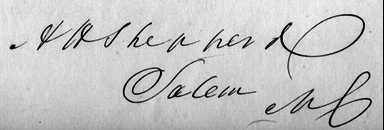
Signature of: augustine henry shepperd